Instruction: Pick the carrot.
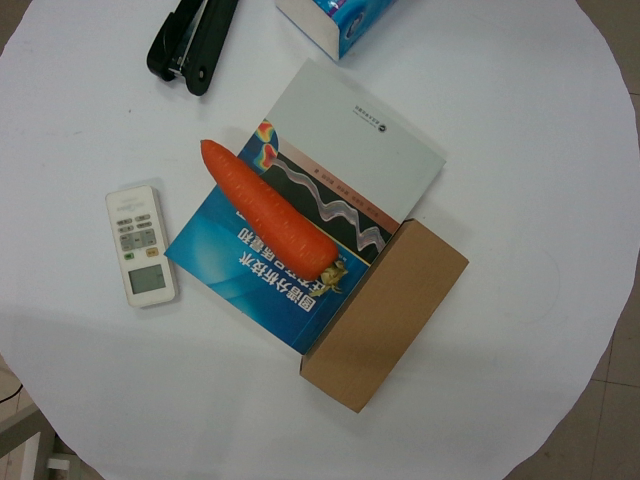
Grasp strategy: vertical